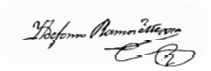
Signature of: ildefonso ramos mexía